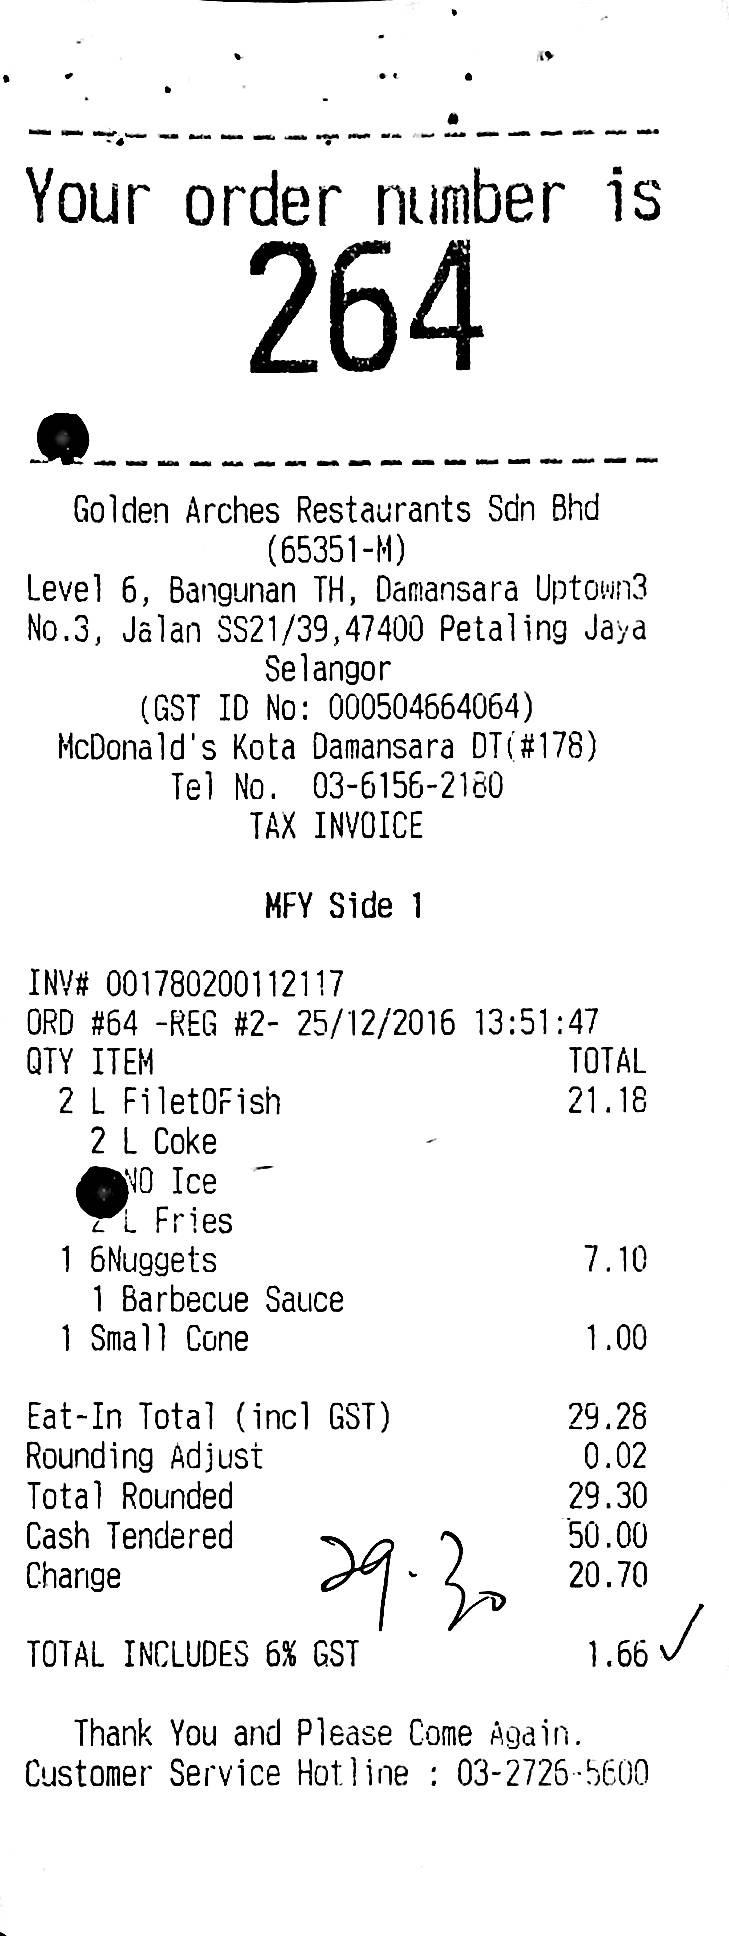
YOUR ORDER NUMBER IS
264
GOLDEN ARCHES RESTAURANTS SDN BHD
(65351-M)
LEVEL 6, BANGUNAN TH, DAMANSARA UPTOWN3
NO.3, JALAN SS21/39,47400 PETALING JAYA
SELANGOR
(GST ID NO: 000504664064)
MCDONALD'S KOTA DAMANSARA DT(#178)
TEL NO. 03-6156-2180
TAX INVOICE
MFY SIDE 1
INV# 001780200112117
ORD #64 -REG #2- 25/12/2016 13:51:47
THANK YOU AND PLEASE COME AGAIN.
QTY ITEM
TOTAL
2 L FILETOFISH
21.18
2 L COKE
NO ICE
2 L FRIES
1 6NUGGETS
7.10
1 BARBECUE SAUCE
1 SAMLL CONE
1.00
EAT-IN TOTAL (INCL GST)
29.28
ROUNDING ADJUST
0.02
TOTAL ROUNDED
29.30
CASH TENDERED
50.00
CHANGE
20.70
TOTAL INCLUDES 6% GST
1.66
CUSTOMER SERVICE HOTLINE : 03-2726-5600